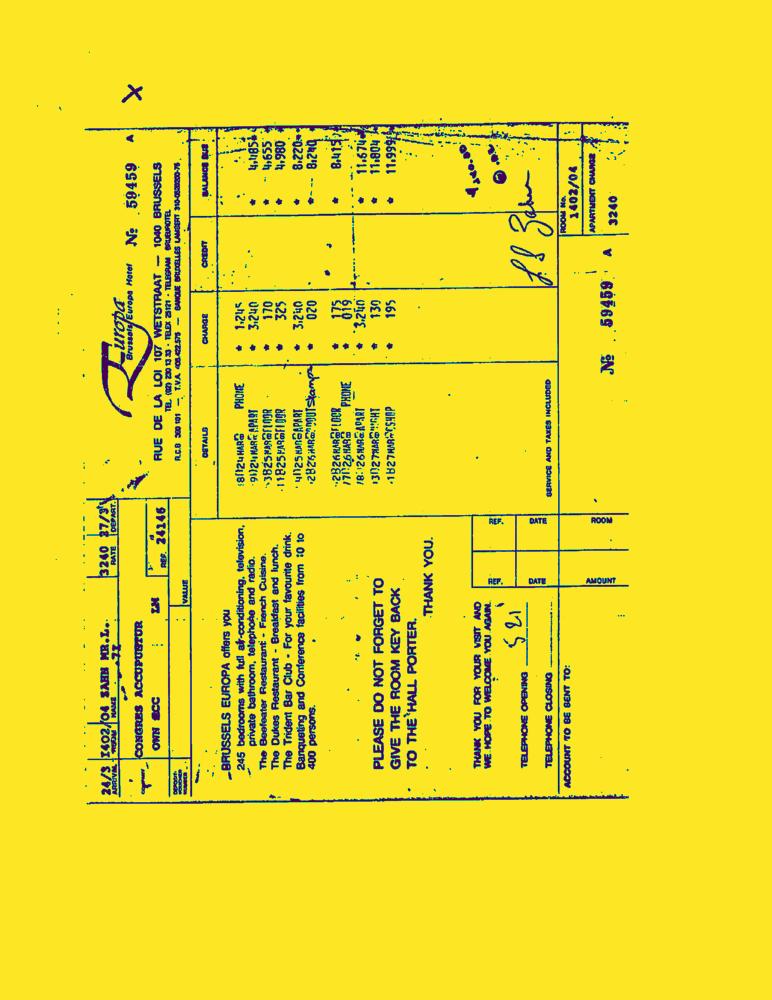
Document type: Invoice-Doc